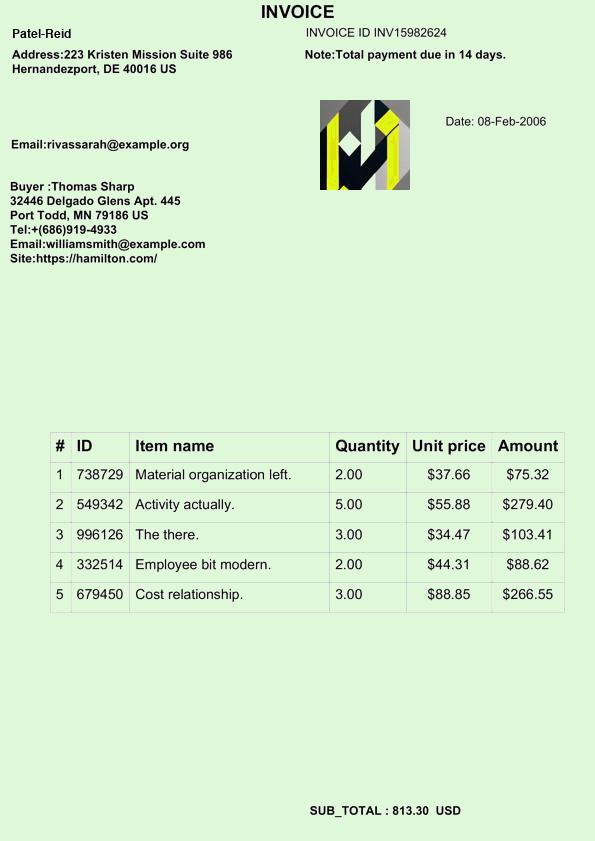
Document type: Invoice